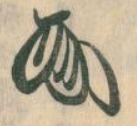
Signature of: hōjō mototoki